Identify and extract the amount in words, amount in numbers, payee name, cheque date, and bank name from the image.
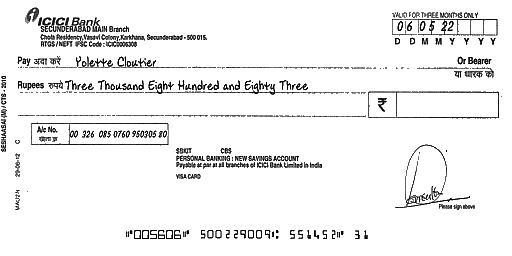
amt_in_words: Three Thousand Eight Hundred and Eighty Three
amt_in_figures:
payee_name: Yolette Cloutier
bank_name: ICICI Bank
cheque_date: 06/05/22